Question: What was observed in the imaging?
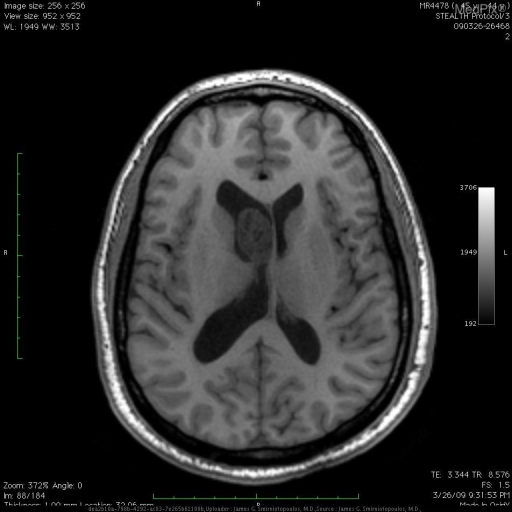
Answer: The imaging shows There is a mass in the frontal horn of the right lateral ventricle.  The lesion appears attached to medial, rather than the lateral wall.

This lesion does not enhance after Gadolinium injection. There is a slightly heterogeneous mass in the frontal horn of the right lateral ventricle..